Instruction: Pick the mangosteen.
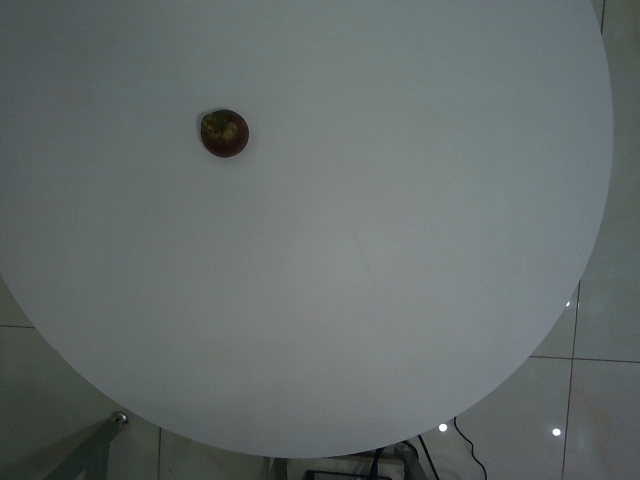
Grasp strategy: vertical